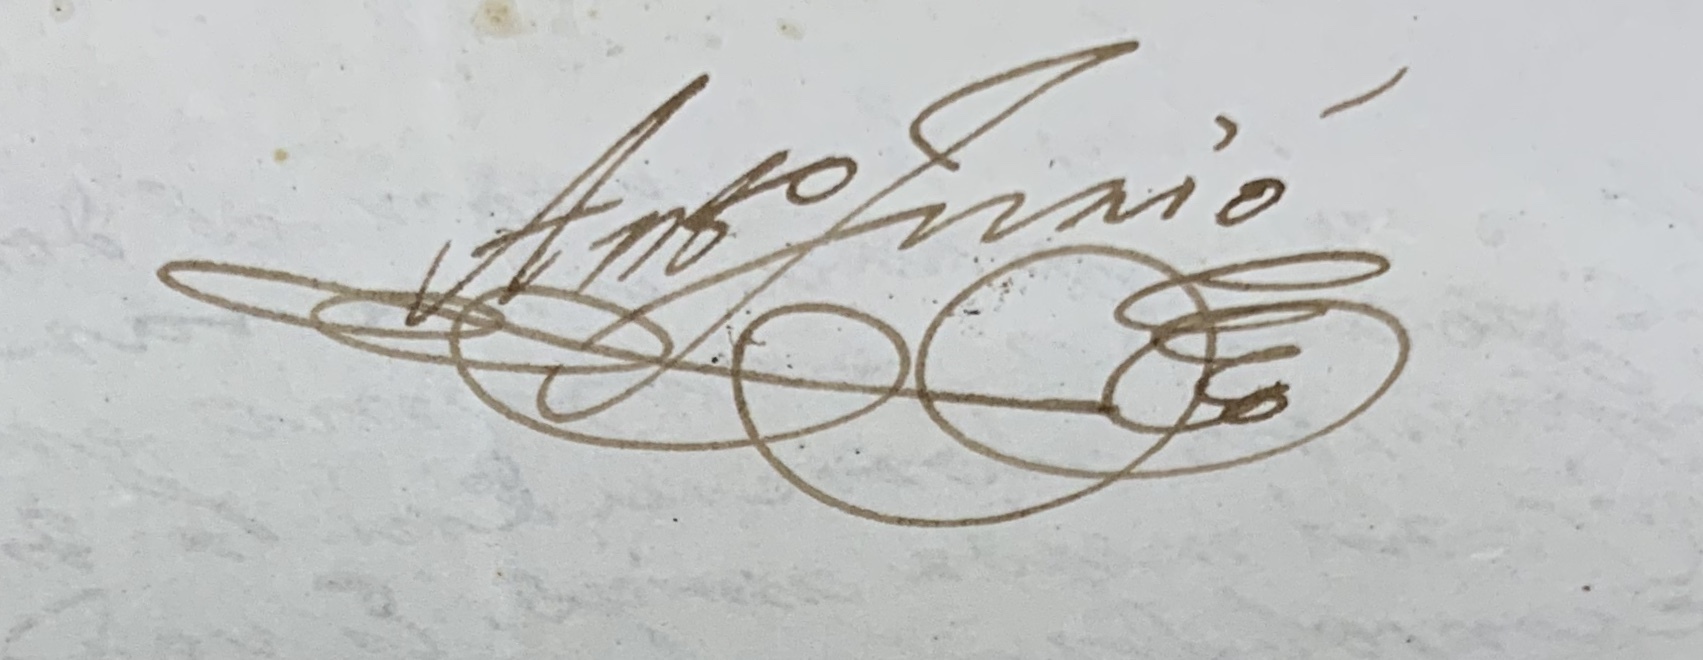
Signature of: antoni furió i sastre